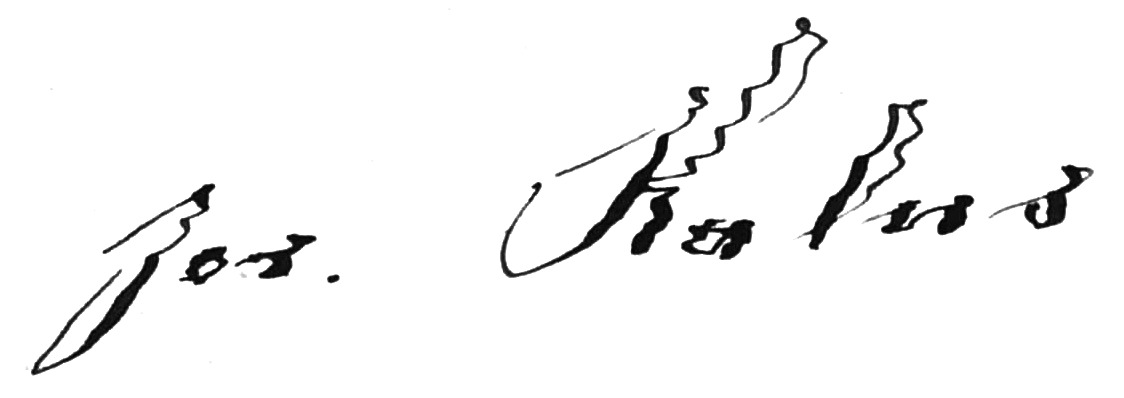
Signature of: josef kalus